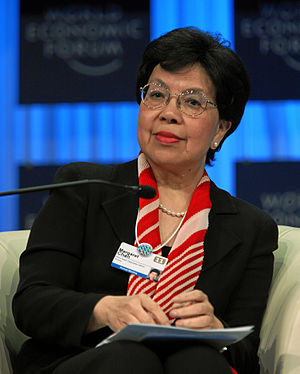
DAVOS/SWITZERLAND, 28JAN11 - Margaret Chan, Director-General, World Health Organization (WHO), Geneva, is captured during the session 'Raising Healthy Children' at the Annual Meeting 2011 of the World Economic Forum in Davos, Switzerland, January 28, 2011. Copyright by World Economic Forum swiss-image.ch/Photo by Remy Steinegger